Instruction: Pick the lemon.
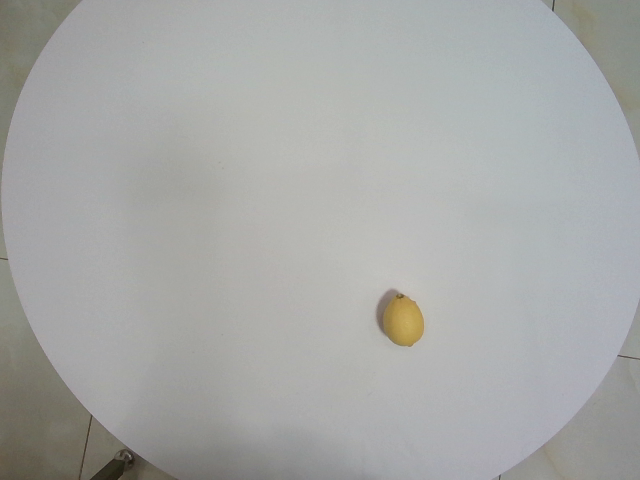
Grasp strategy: vertical